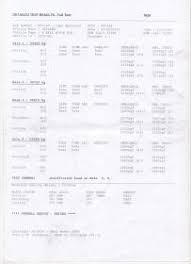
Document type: Invoice